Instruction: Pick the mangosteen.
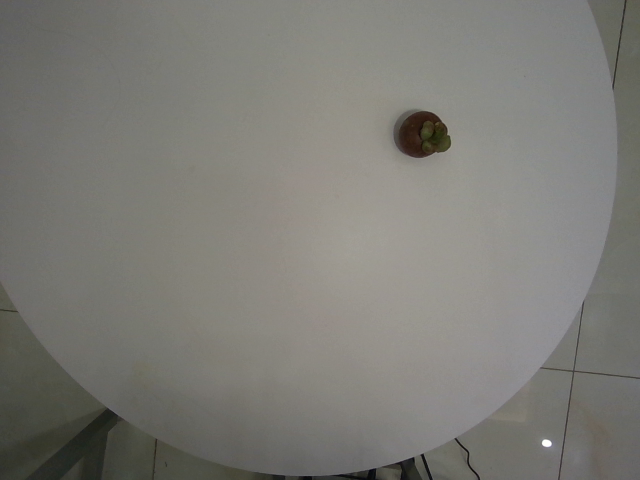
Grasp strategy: vertical